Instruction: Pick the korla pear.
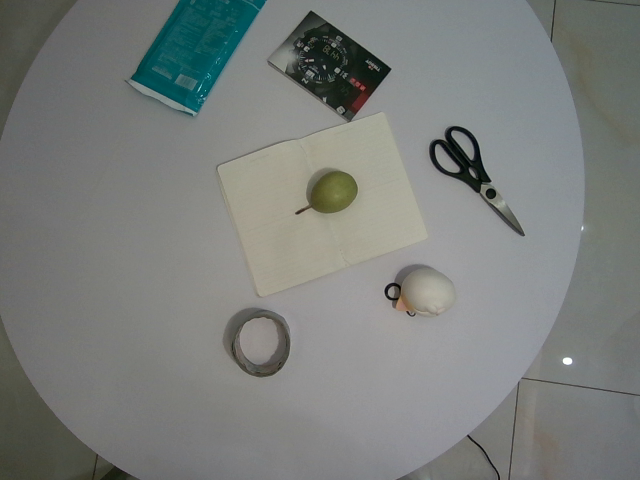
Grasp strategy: vertical